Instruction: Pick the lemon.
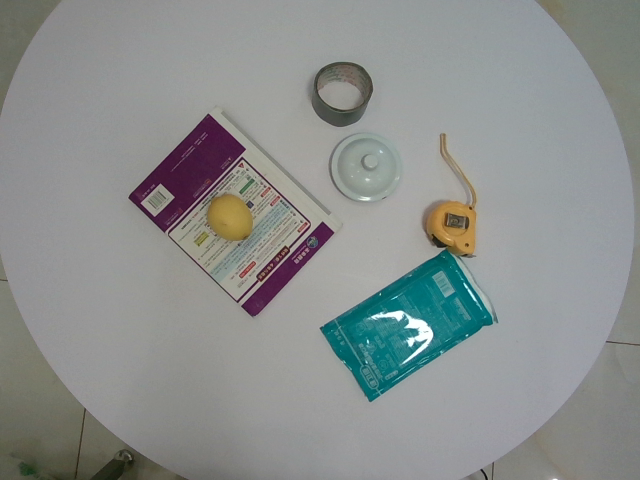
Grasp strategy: vertical